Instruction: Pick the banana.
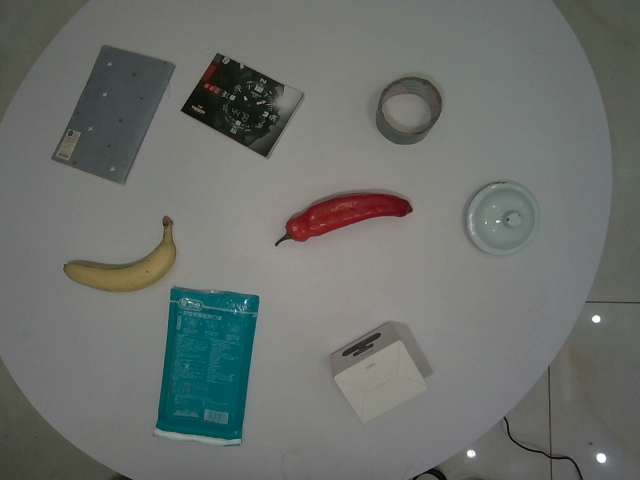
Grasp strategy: vertical